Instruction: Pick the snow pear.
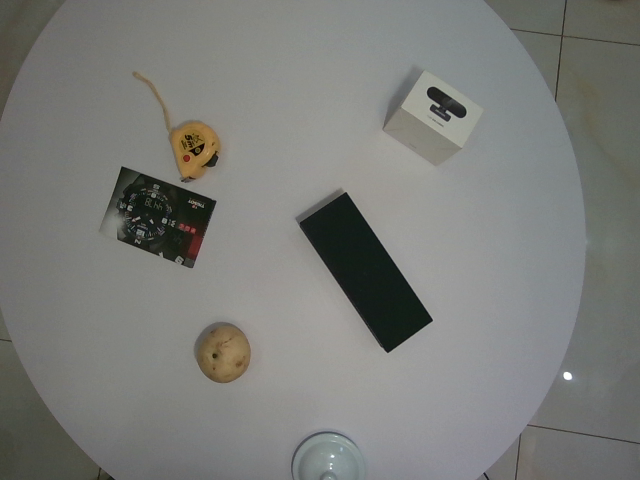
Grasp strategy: vertical